Question: What is the total amount of taxes owed as per the document?
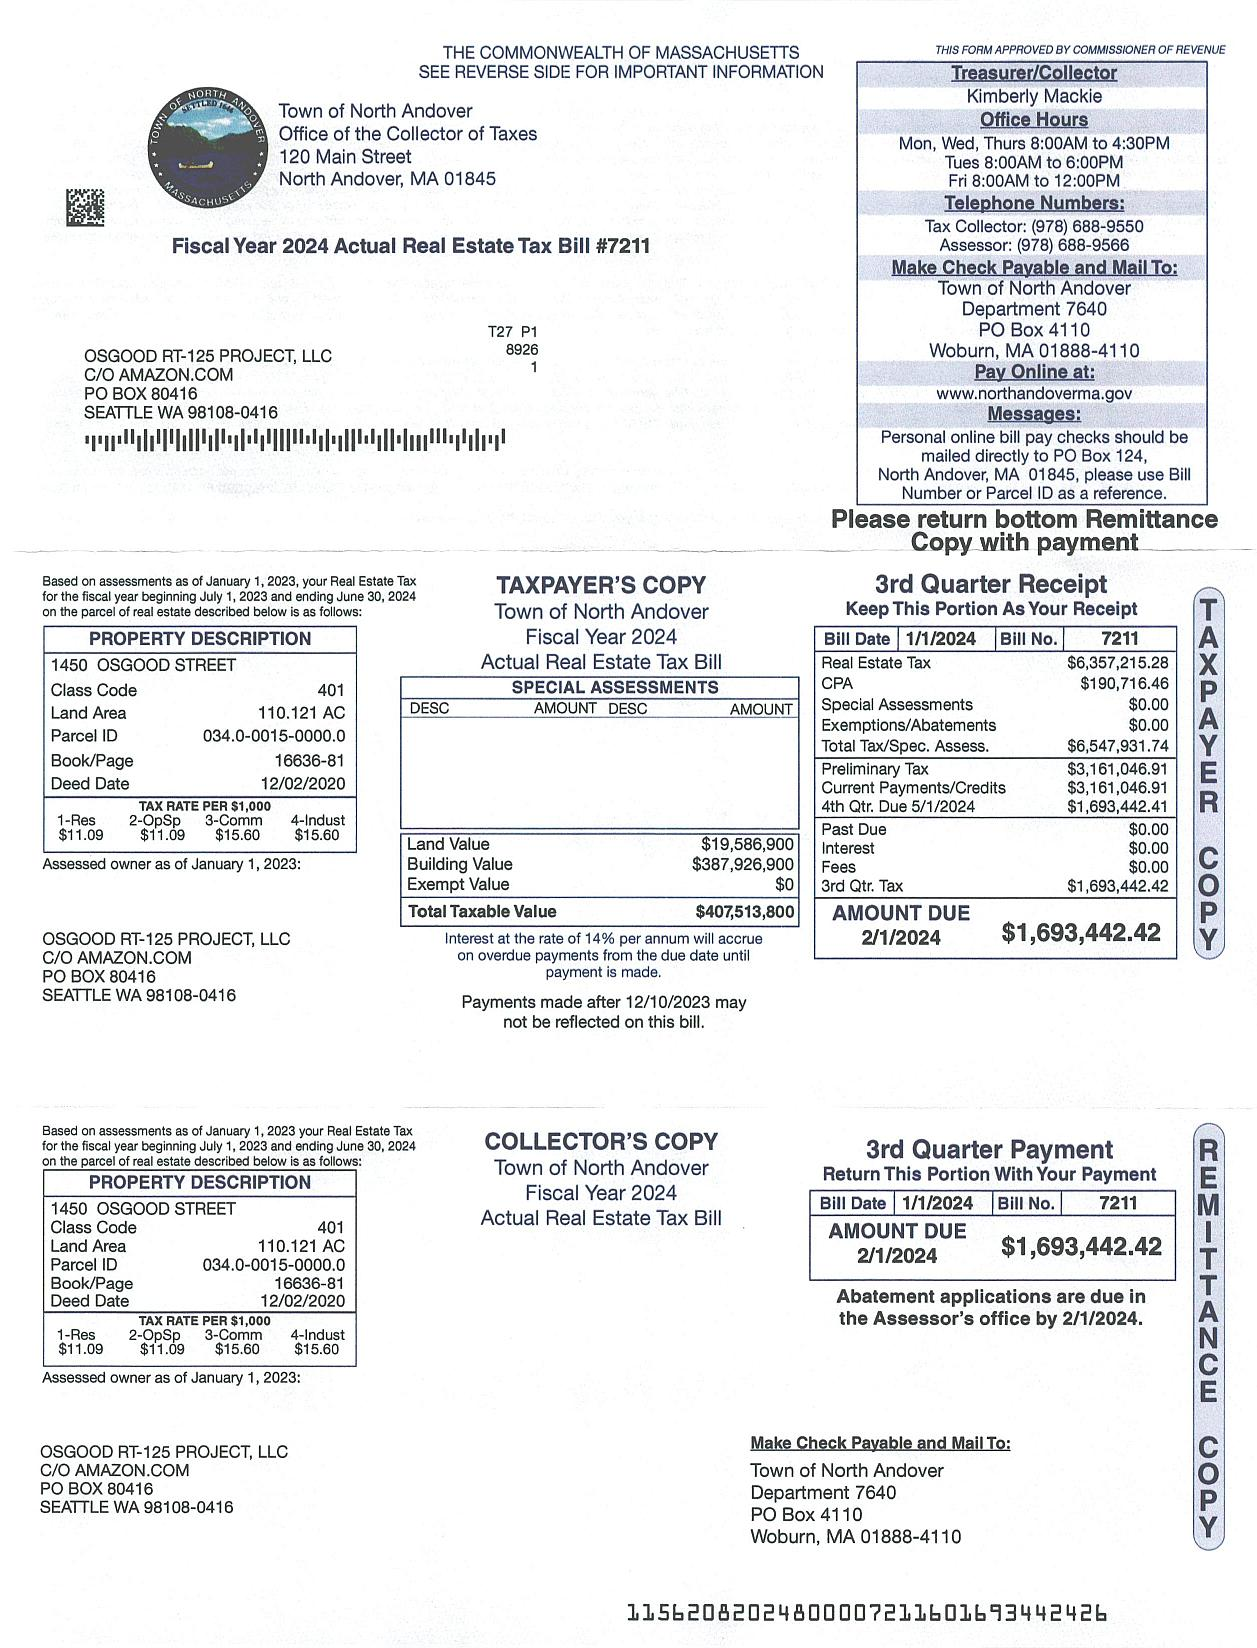
Answer: "$1,693,442.42 "